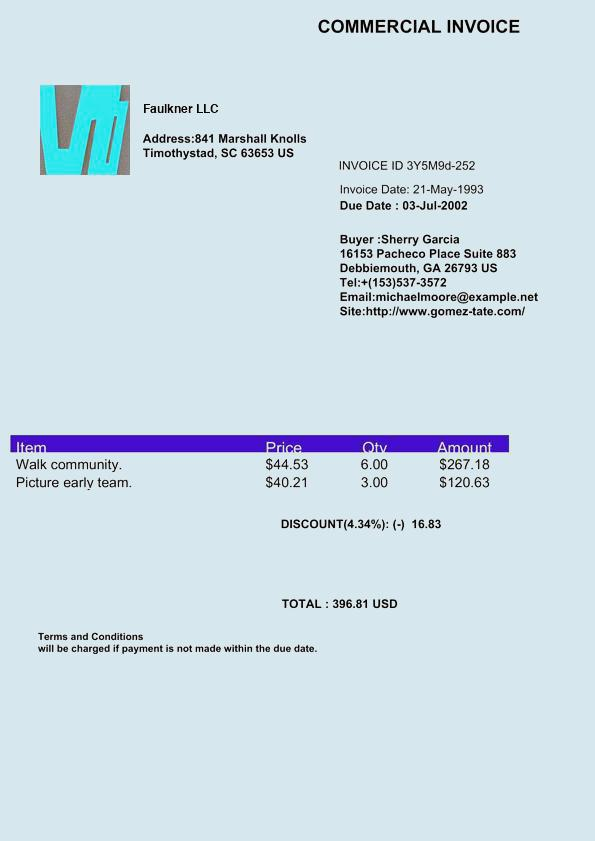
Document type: Invoice